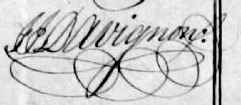
Signature of: joseph françois davignon